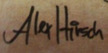
Signature of: alex hirsch